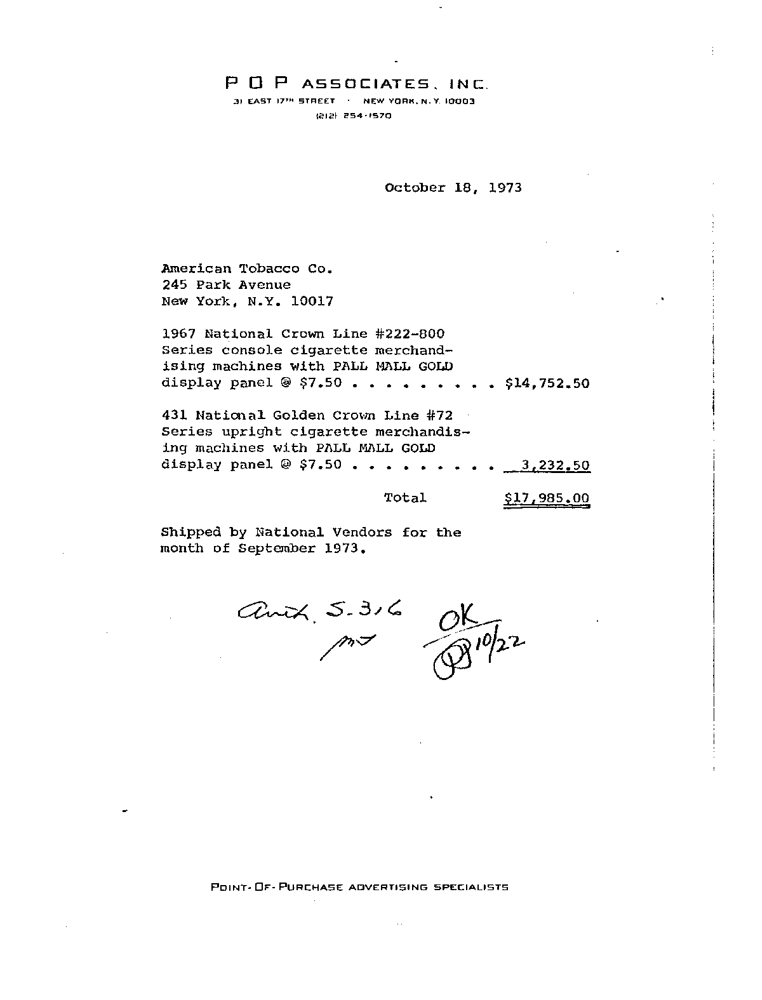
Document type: Invoice